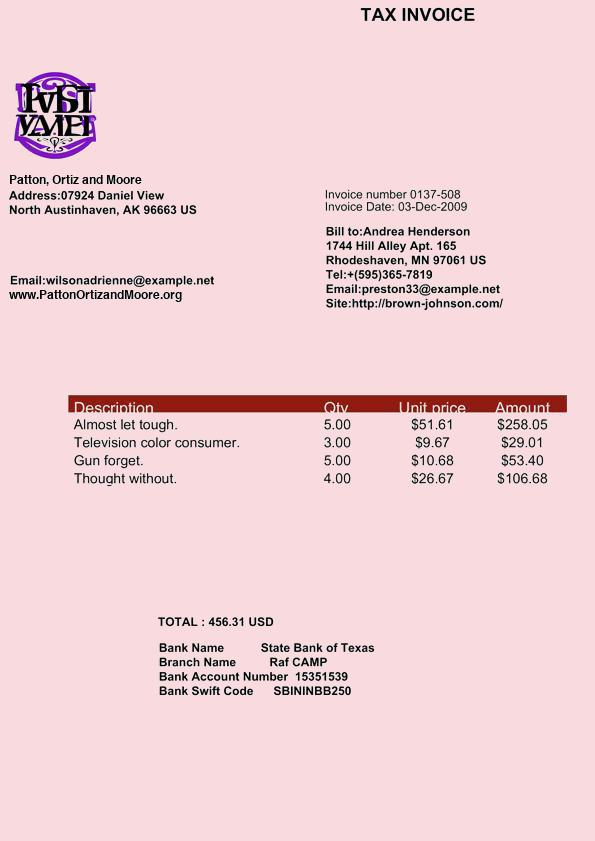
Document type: Invoice